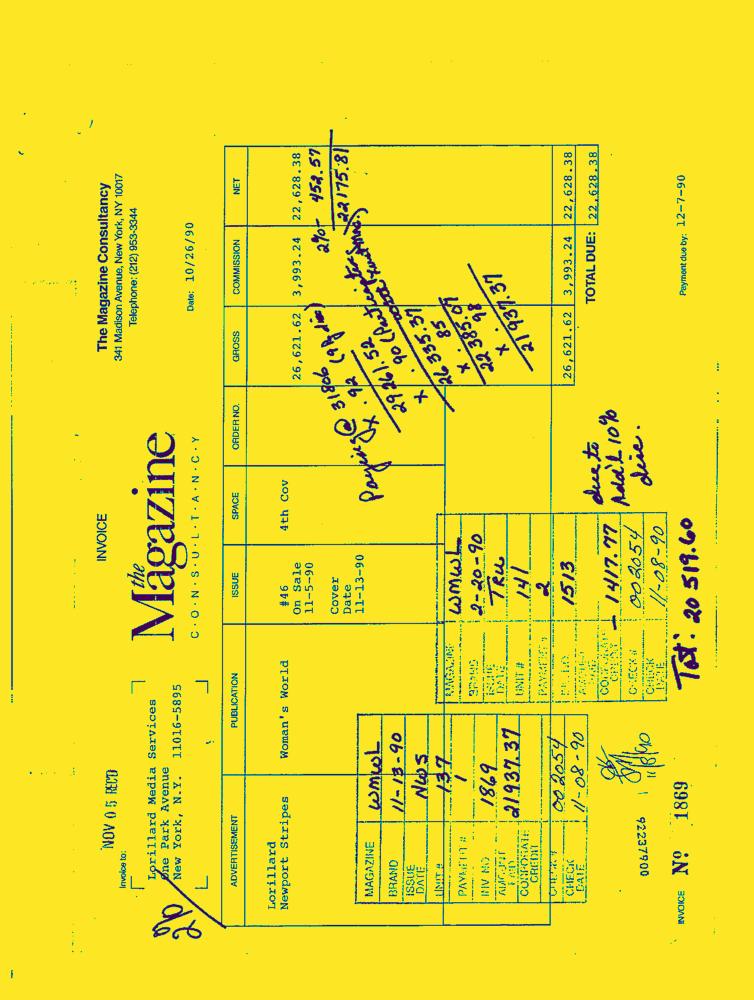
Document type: Invoice-Doc